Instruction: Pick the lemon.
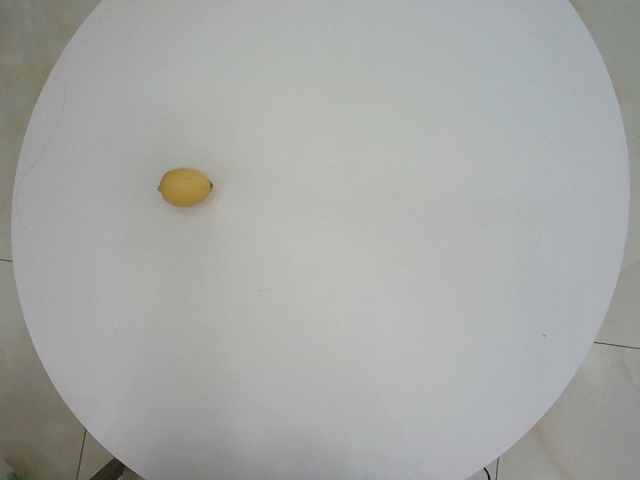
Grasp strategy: vertical